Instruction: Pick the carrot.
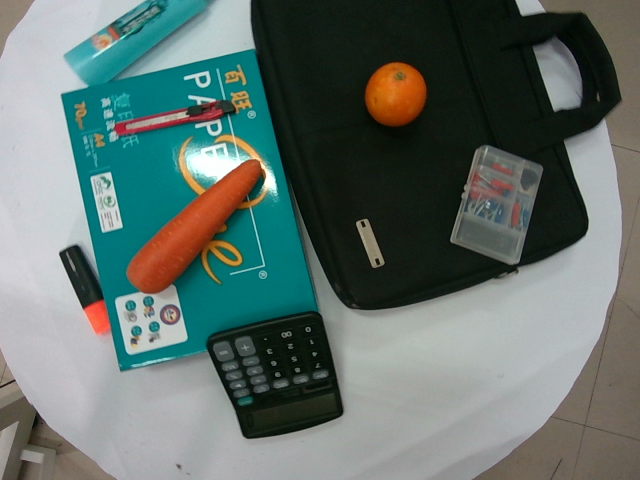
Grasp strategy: vertical